Question: What is the suspected problem?
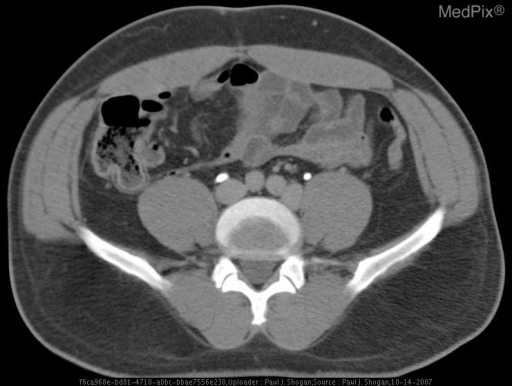
Answer: The findings suggest The left inferior vena cava extends cephalad as a continuation of the left common iliac vein adjacent to the left side of the aorta, ending in the left renal vein.  The normal right IVC extends from the right common iliac vein, following its normal course through the abdomen.. Delayed contrast axial CT image of the abdomen demonstrates the left common iliac vein continuing as the left IVC, and the right IVC extending from the right common iliac vein.. The patient might have a history of 55 yo male with gross hematuria..